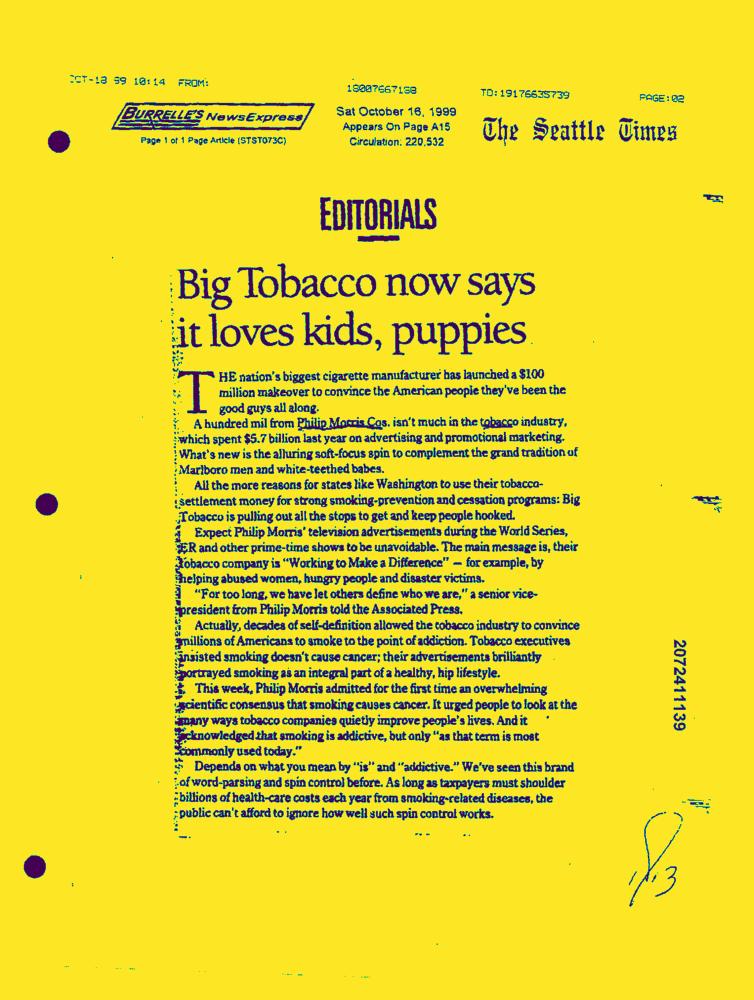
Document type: News-Article